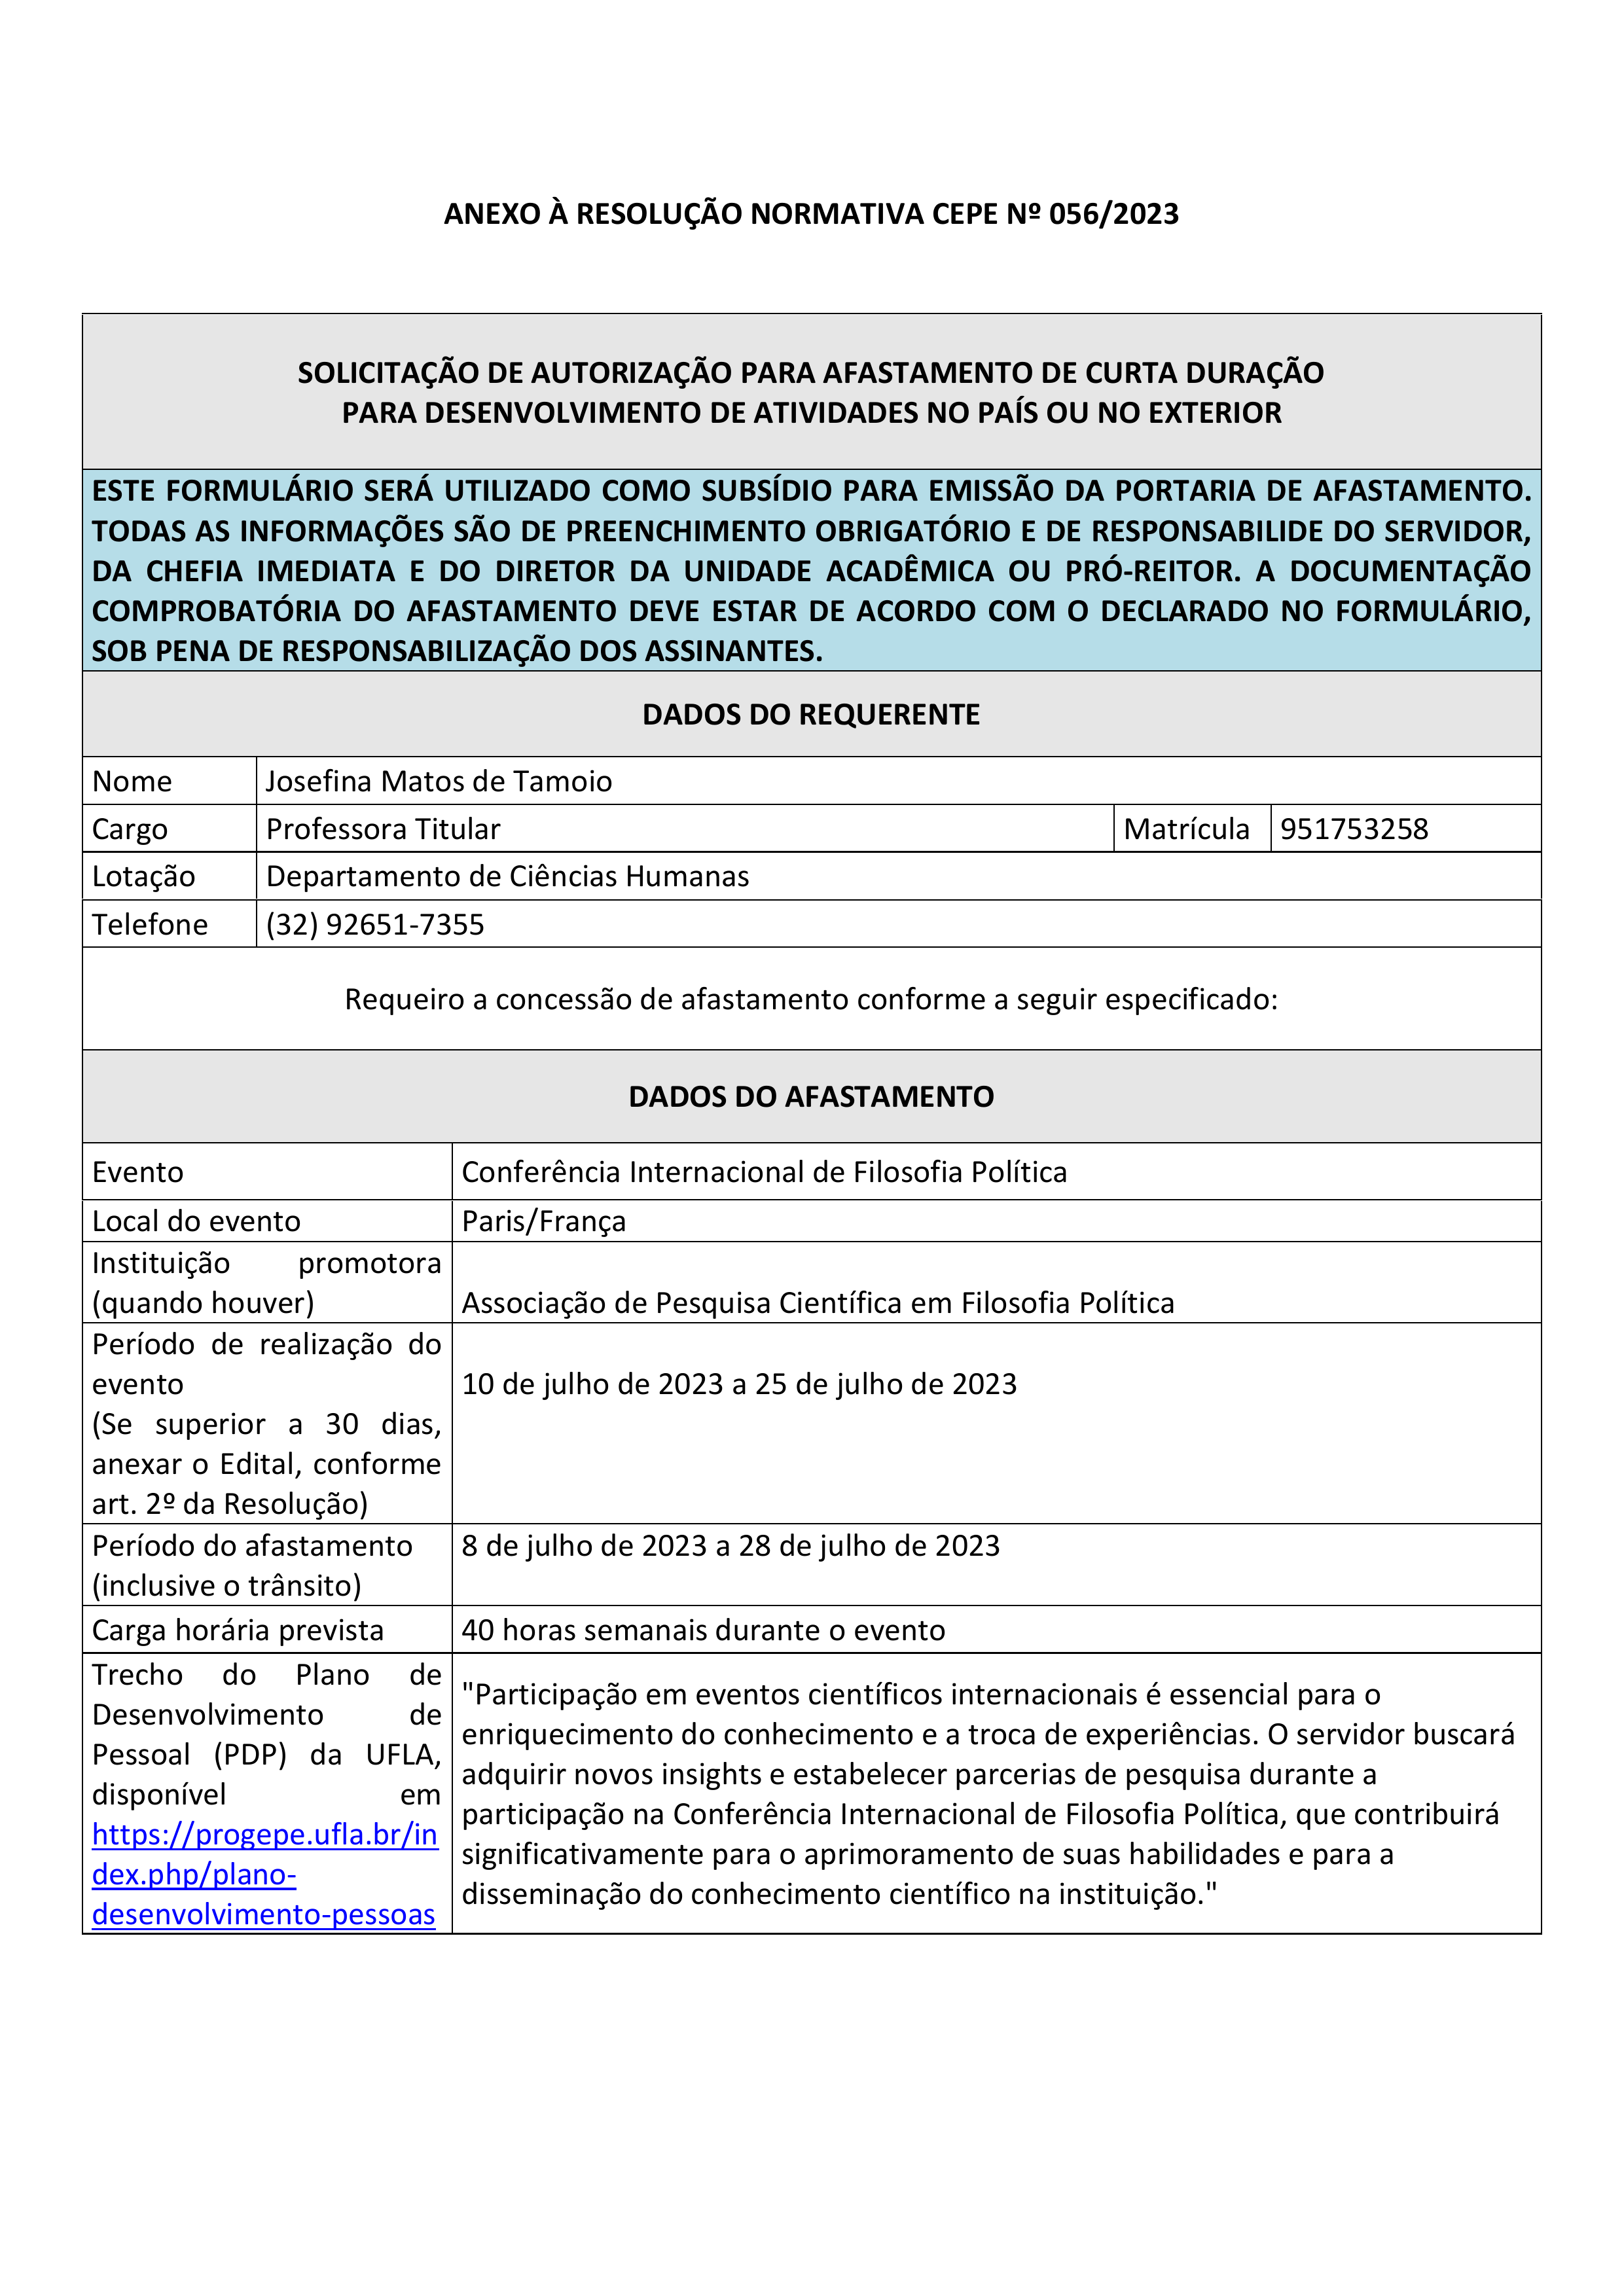
ANEXO À RESOLUÇÃO NORMATIVA CEPE Nº 056/2023
SOLICITAÇÃO DE AUTORIZAÇÃO PARA AFASTAMENTO DE CURTA DURAÇÃO PARA DESENVOLVIMENTO DE ATIVIDADES NO PAÍS OU NO EXTERIOR
ESTE FORMULÁRIO SERÁ UTILIZADO COMO SUBSÍDIO PARA EMISSÃO DA PORTARIA DE AFASTAMENTO. TODAS AS INFORMAÇÕES SÃO DE PREENCHIMENTO OBRIGATÓRIO E DE RESPONSABILIDE DO SERVIDOR, DA CHEFIA IMEDIATA E DO DIRETOR DA UNIDADE ACADÊMICA OU PRÓ-REITOR. A DOCUMENTAÇÃO COMPROBATÓRIA DO AFASTAMENTO DEVE ESTAR DE ACORDO COM O DECLARADO NO FORMULÁRIO, SOB PENA DE RESPONSABILIZAÇÃO DOS ASSINANTES.
DADOS DO REQUERENTE
Nome
Josefina Matos de Tamoio
Matrícula
951753258
Cargo
Professora Titular
Lotação
Departamento de Ciências Humanas
Telefone
(32) 92651-7355
Requeiro a concessão de afastamento conforme a seguir especificado:
DADOS DO AFASTAMENTO
Evento
Conferência Internacional de Filosofia Política
Local do evento
Paris/França
Instituição promotora (quando houver)
Associação de Pesquisa Científica em Filosofia Política
Período de realização do evento (Se superior a 30 dias, anexar o Edital, conforme art. 2º da Resolução)
10 de julho de 2023 a 25 de julho de 2023
Período do afastamento (inclusive o trânsito)
8 de julho de 2023 a 28 de julho de 2023
Carga horária prevista
40 horas semanais durante o evento
Trecho do Plano de Desenvolvimento de Pessoal (PDP) da UFLA, disponível em https://progepe.ufla.br/in dex.php/plano- desenvolvimento-pessoas
"Participação em eventos científicos internacionais é essencial para o enriquecimento do conhecimento e a troca de experiências. O servidor buscará adquirir novos insights e estabelecer parcerias de pesquisa durante a participação na Conferência Internacional de Filosofia Política, que contribuirá significativamente para o aprimoramento de suas habilidades e para a disseminação do conhecimento científico na instituição."